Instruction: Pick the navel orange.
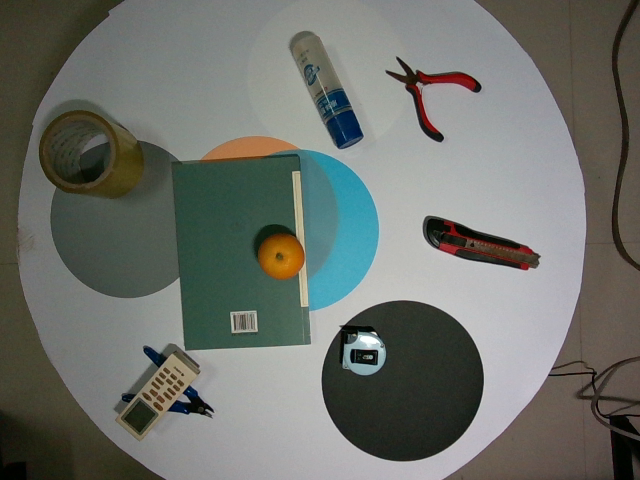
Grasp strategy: vertical